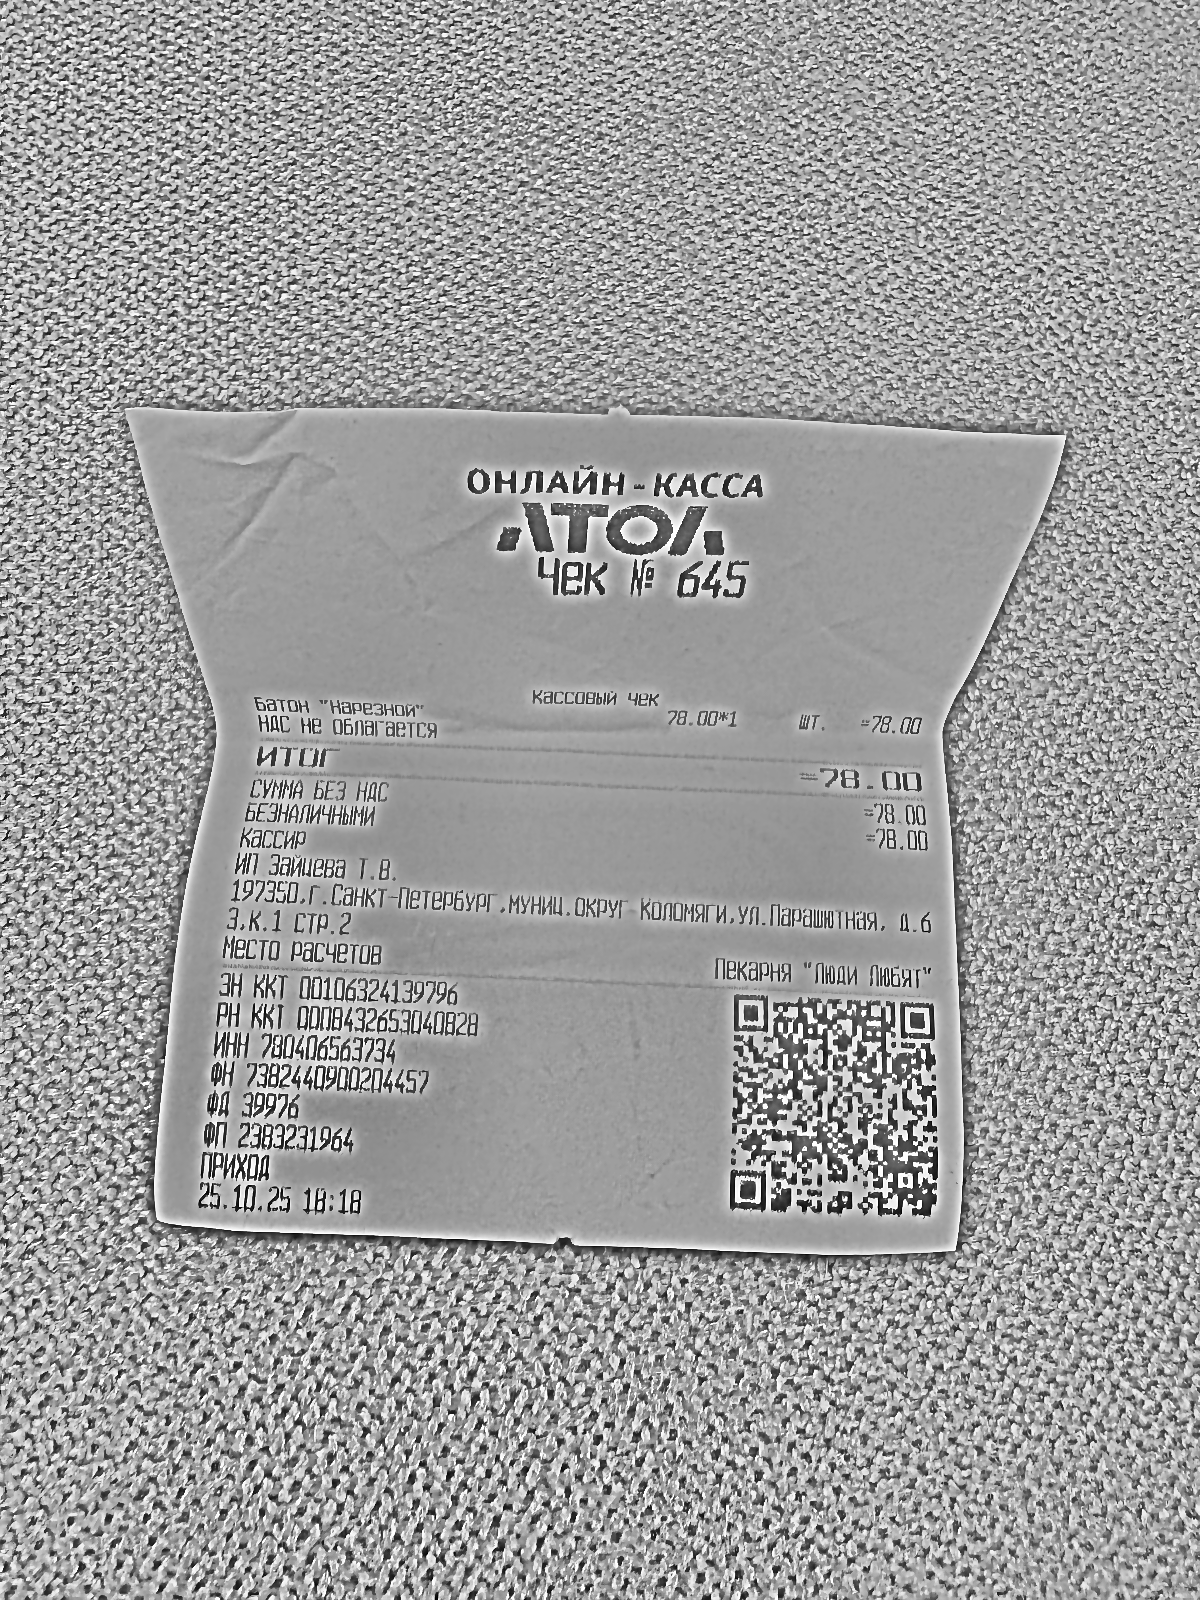
Продавец: ИП Зайцева Т.В.
ИНН: 780406563734
Дата: 25.10.2025
Товары: Батон "Нарезной"
Количество: 1
Цена: 78.00
Сумма: 78.00
Итого: 78.00